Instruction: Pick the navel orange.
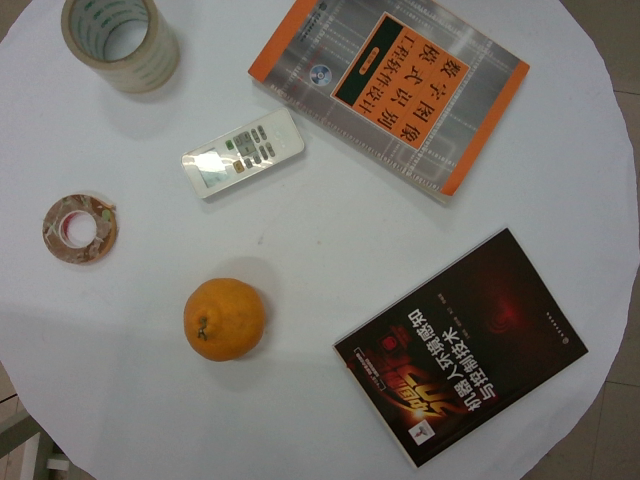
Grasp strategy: vertical